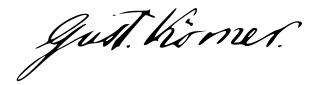
Signature of: gustav koerner